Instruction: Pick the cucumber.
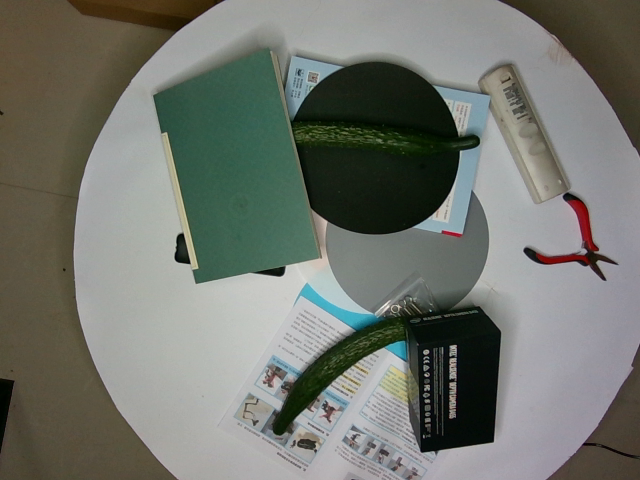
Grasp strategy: vertical